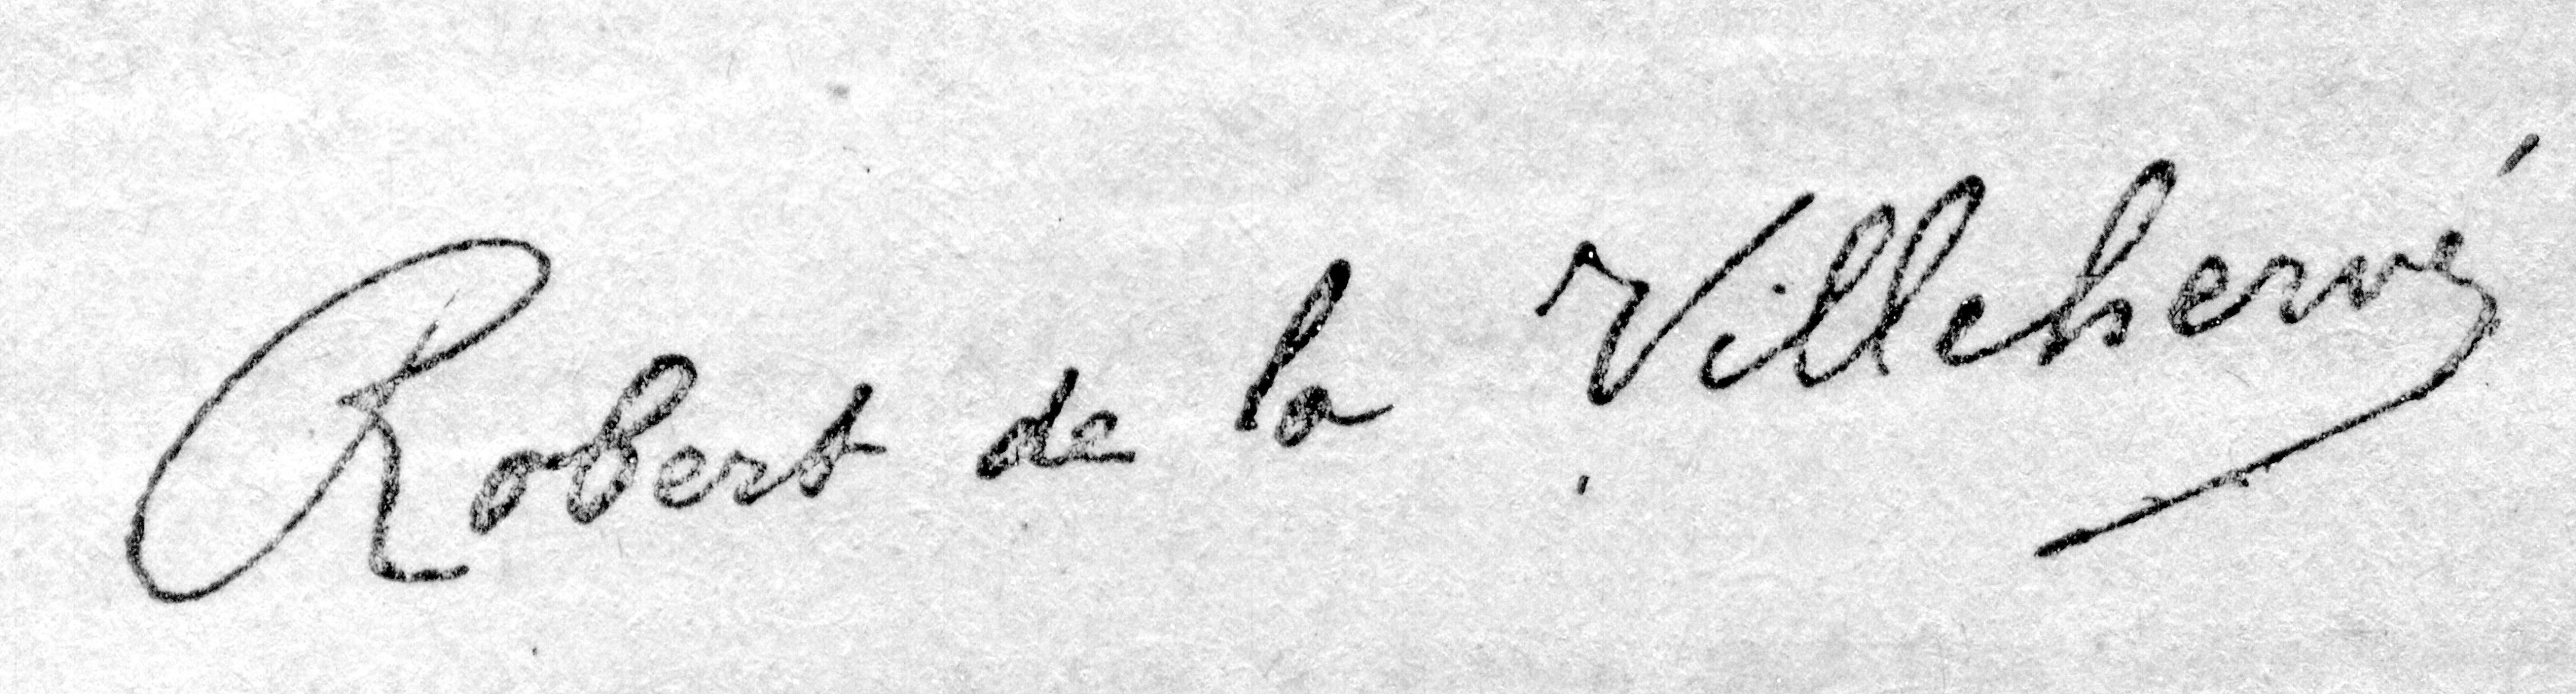
Signature of: robert de la villehervé